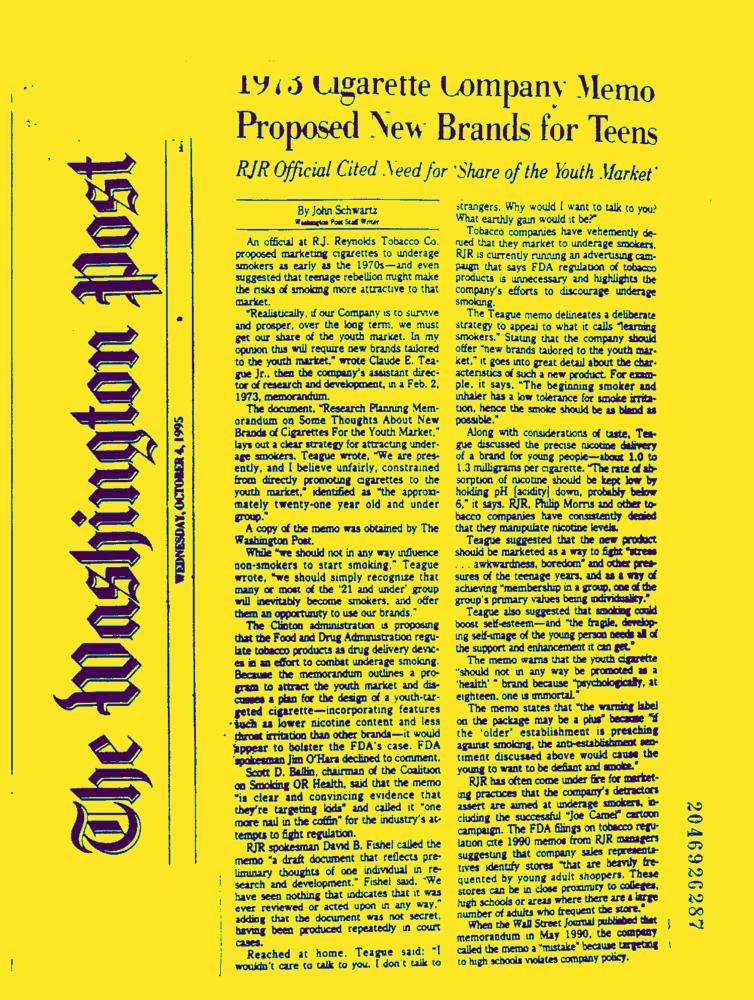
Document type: News-Article